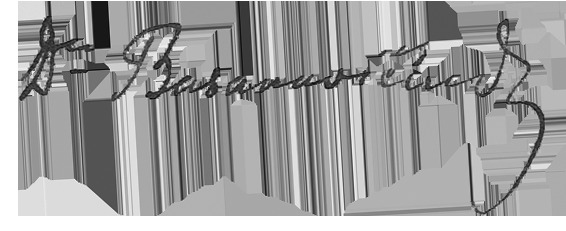
Signature of: jonas basanavičius